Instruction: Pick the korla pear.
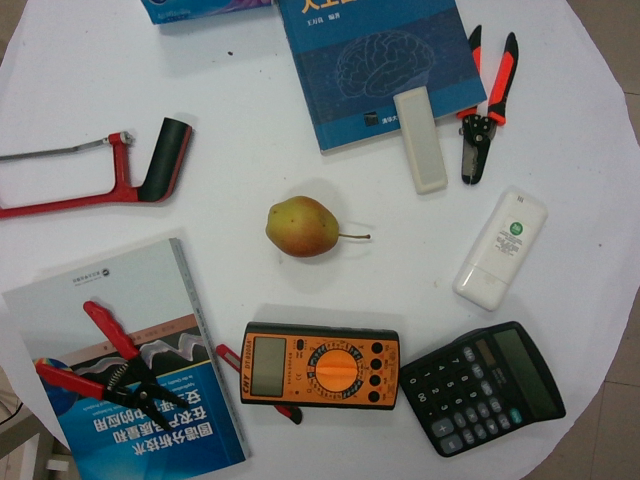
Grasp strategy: vertical